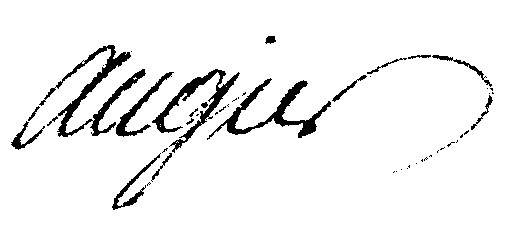
Signature of: philippe augier de la sauzaye